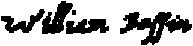
Signature of: william baffin